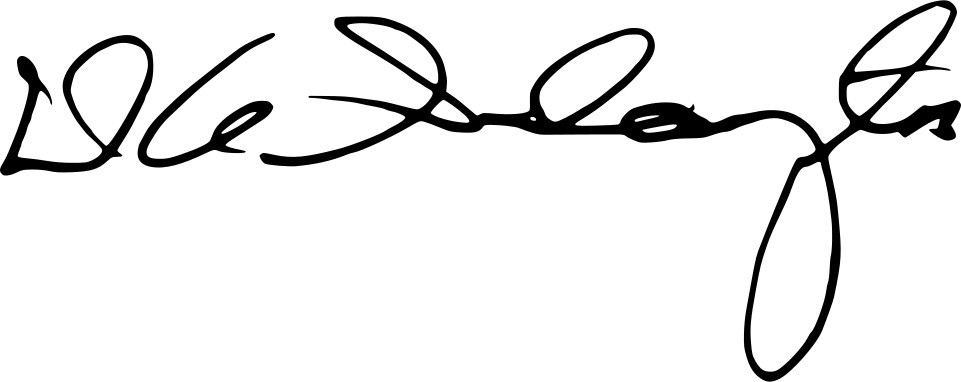
Signature of: deke slayton